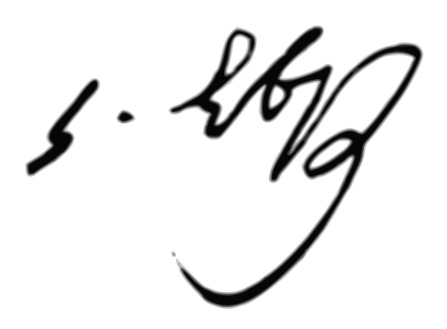
Signature of: nikolay chkheidze